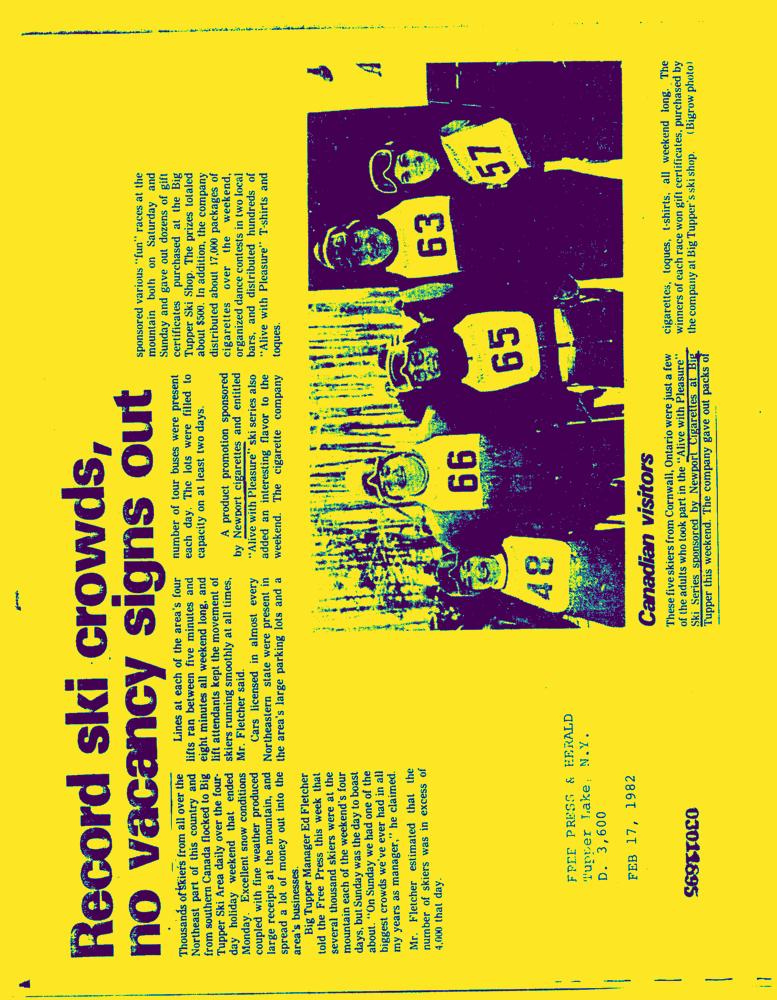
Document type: News-Article